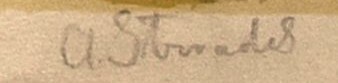
Signature of: antonín strnadel